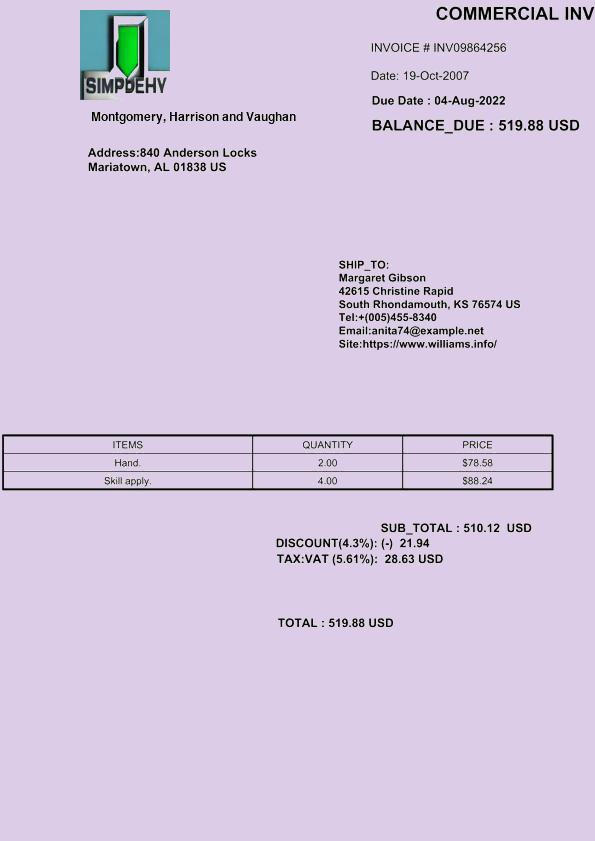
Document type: Invoice